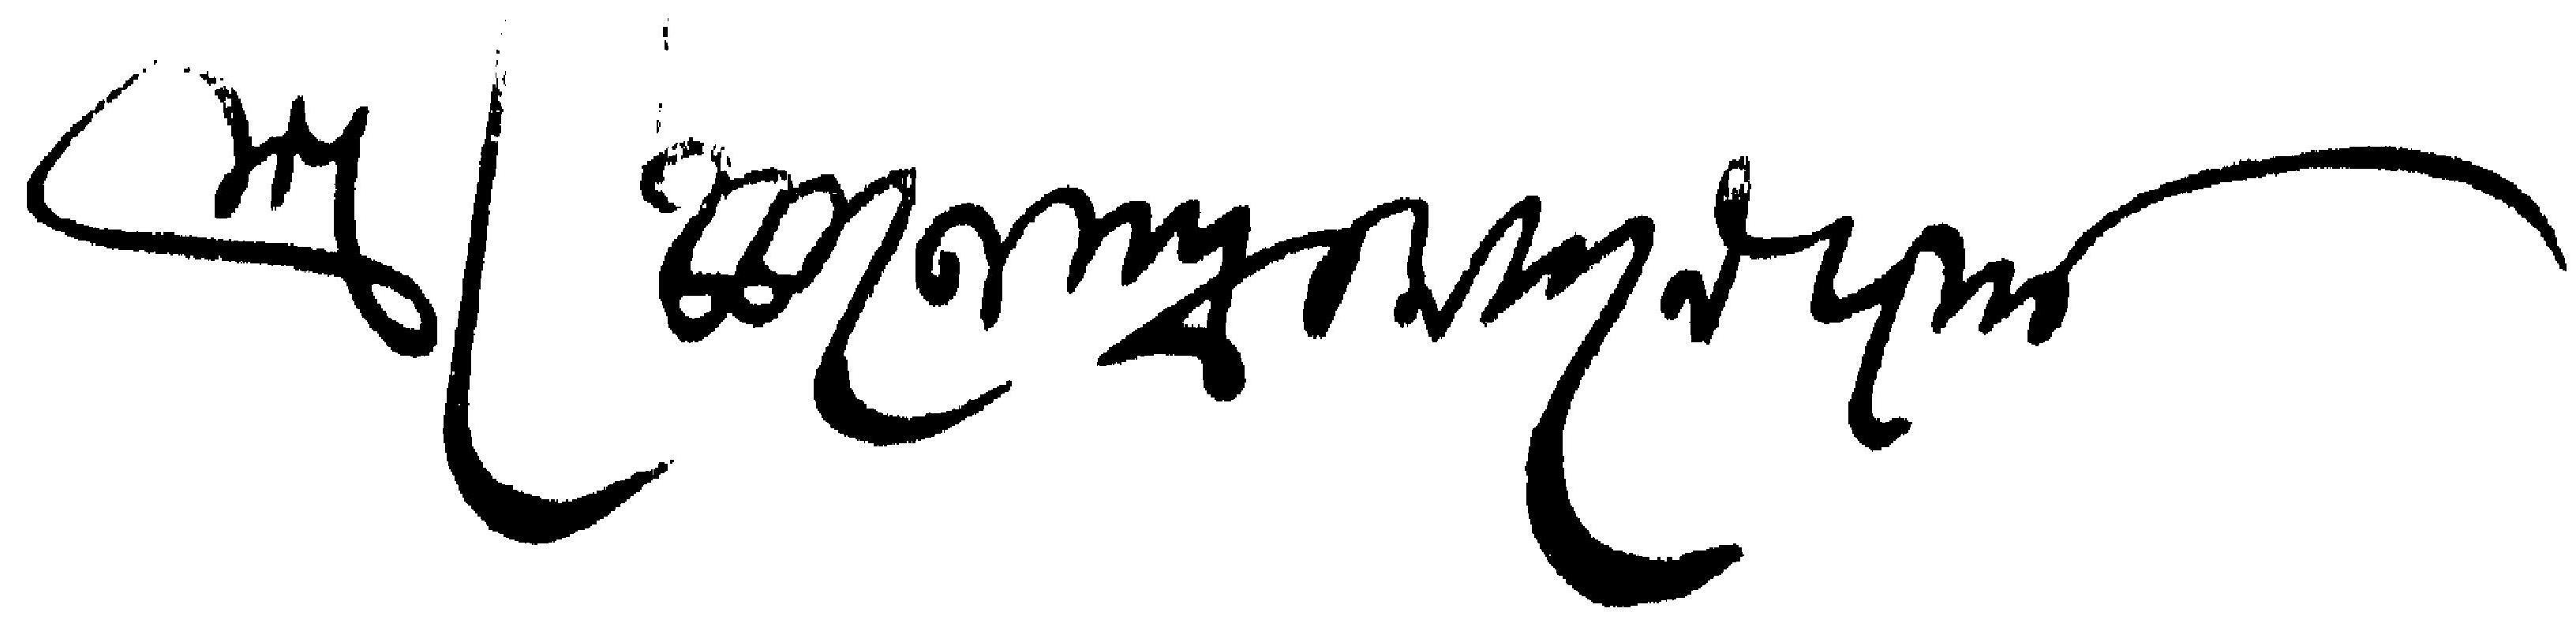
Signature of: jnanendramohan das